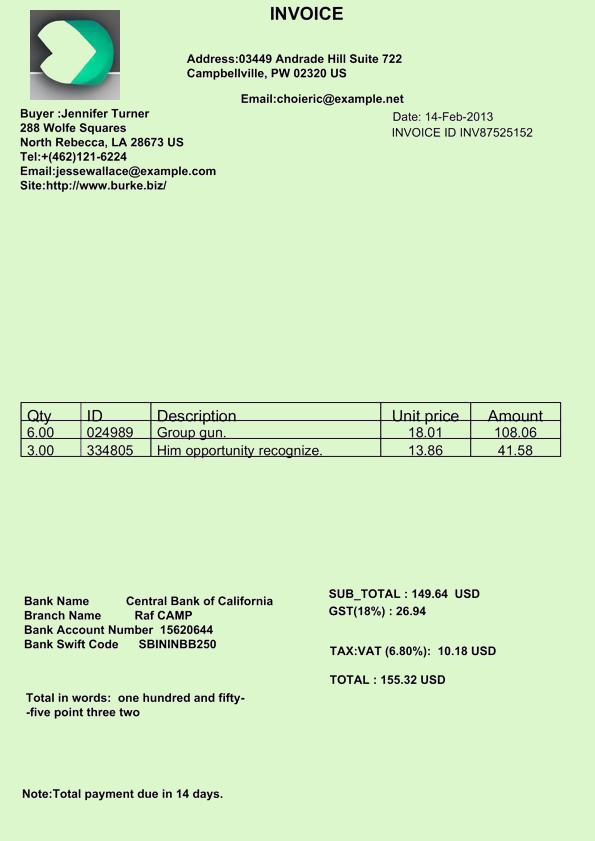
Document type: Invoice